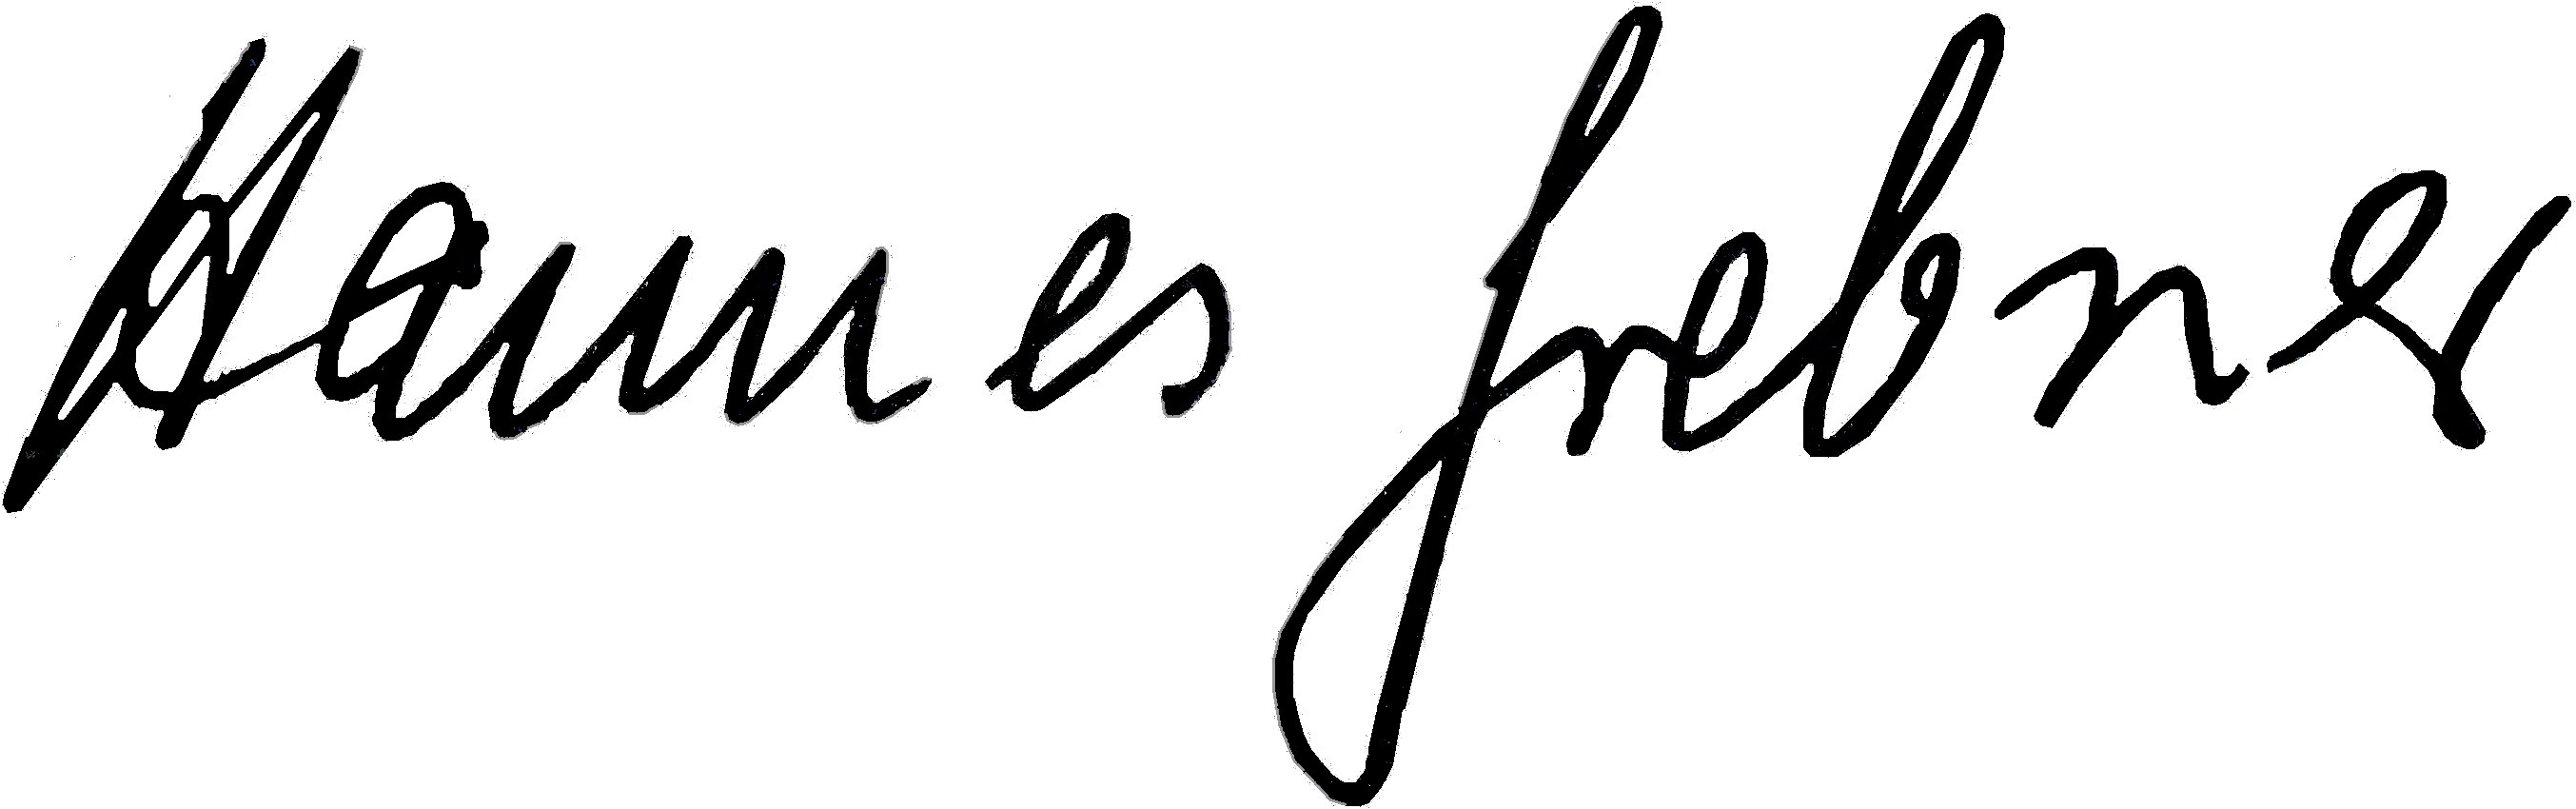
Signature of: hannes grebner